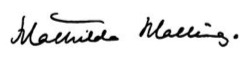
Signature of: mathilda malling